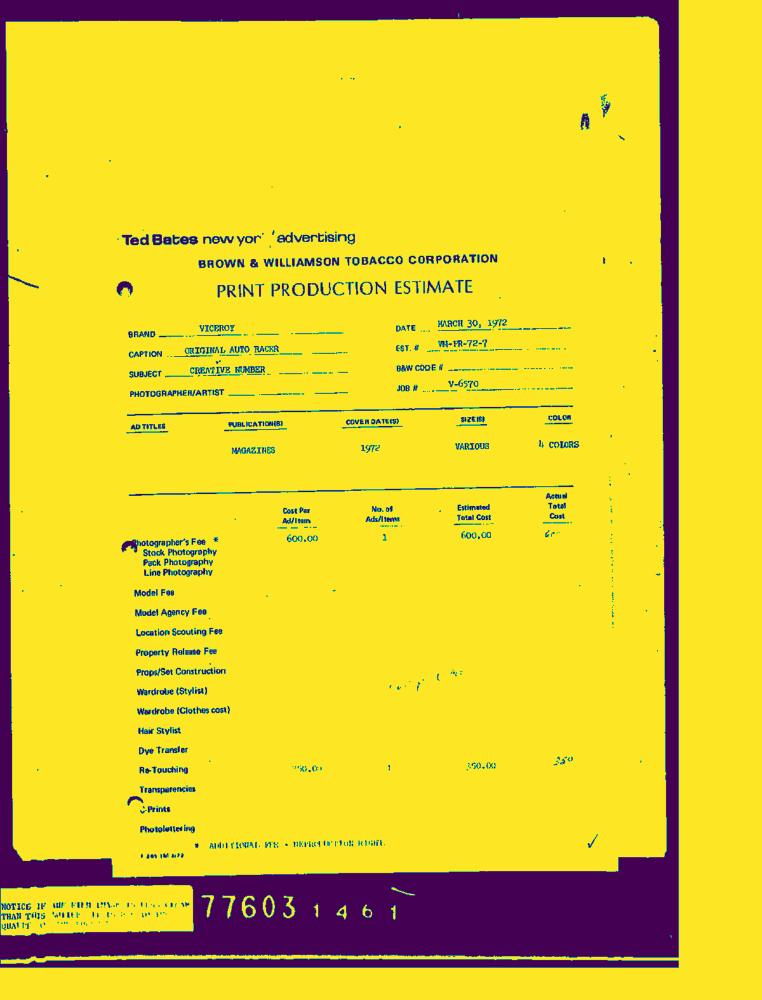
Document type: Invoice-Doc